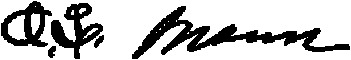
Signature of: orrin l mann